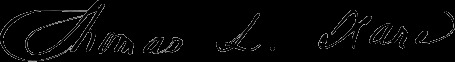
Signature of: thomas l kane